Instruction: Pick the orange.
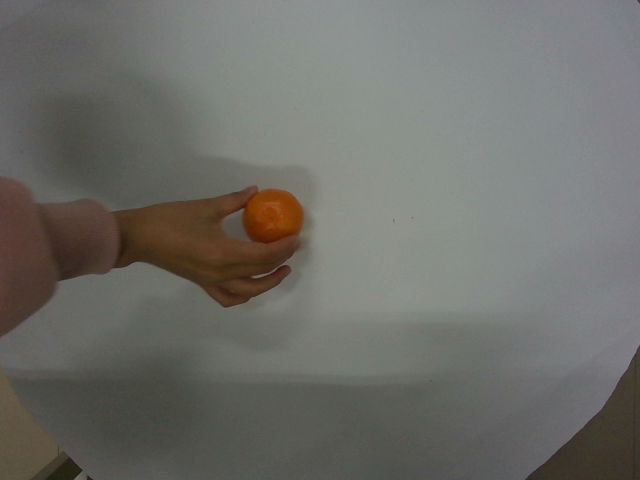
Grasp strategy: vertical